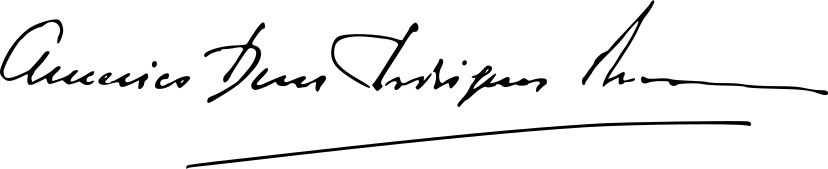
Signature of: américo tomás